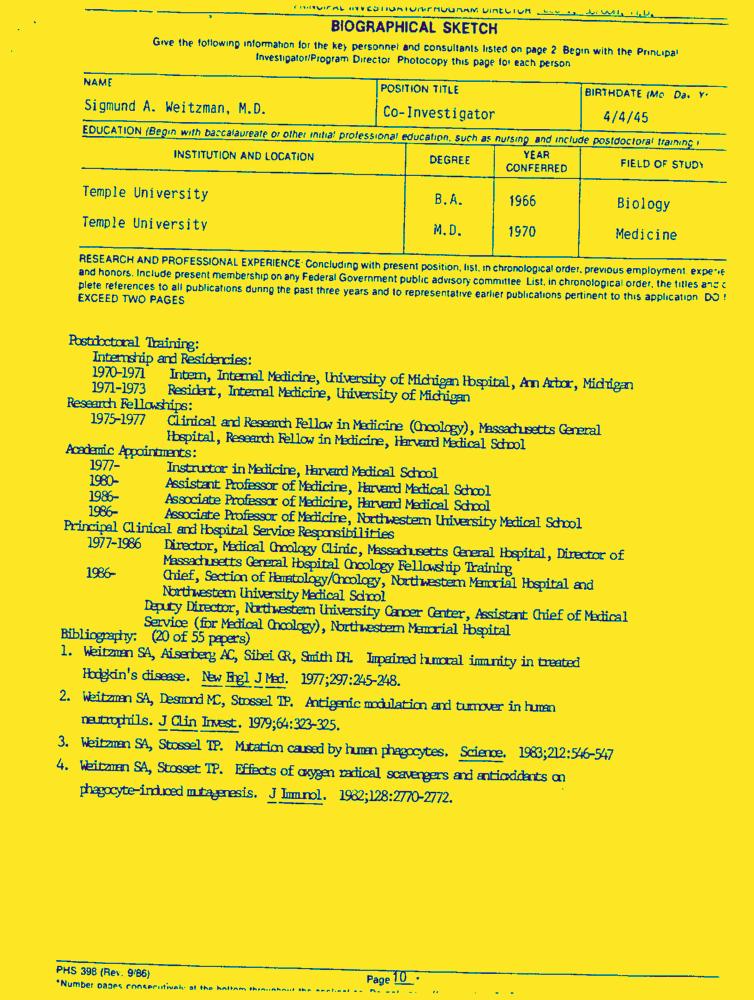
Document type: Resume-Doc